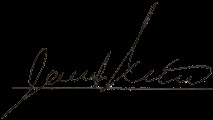
Signature of: jt lewis